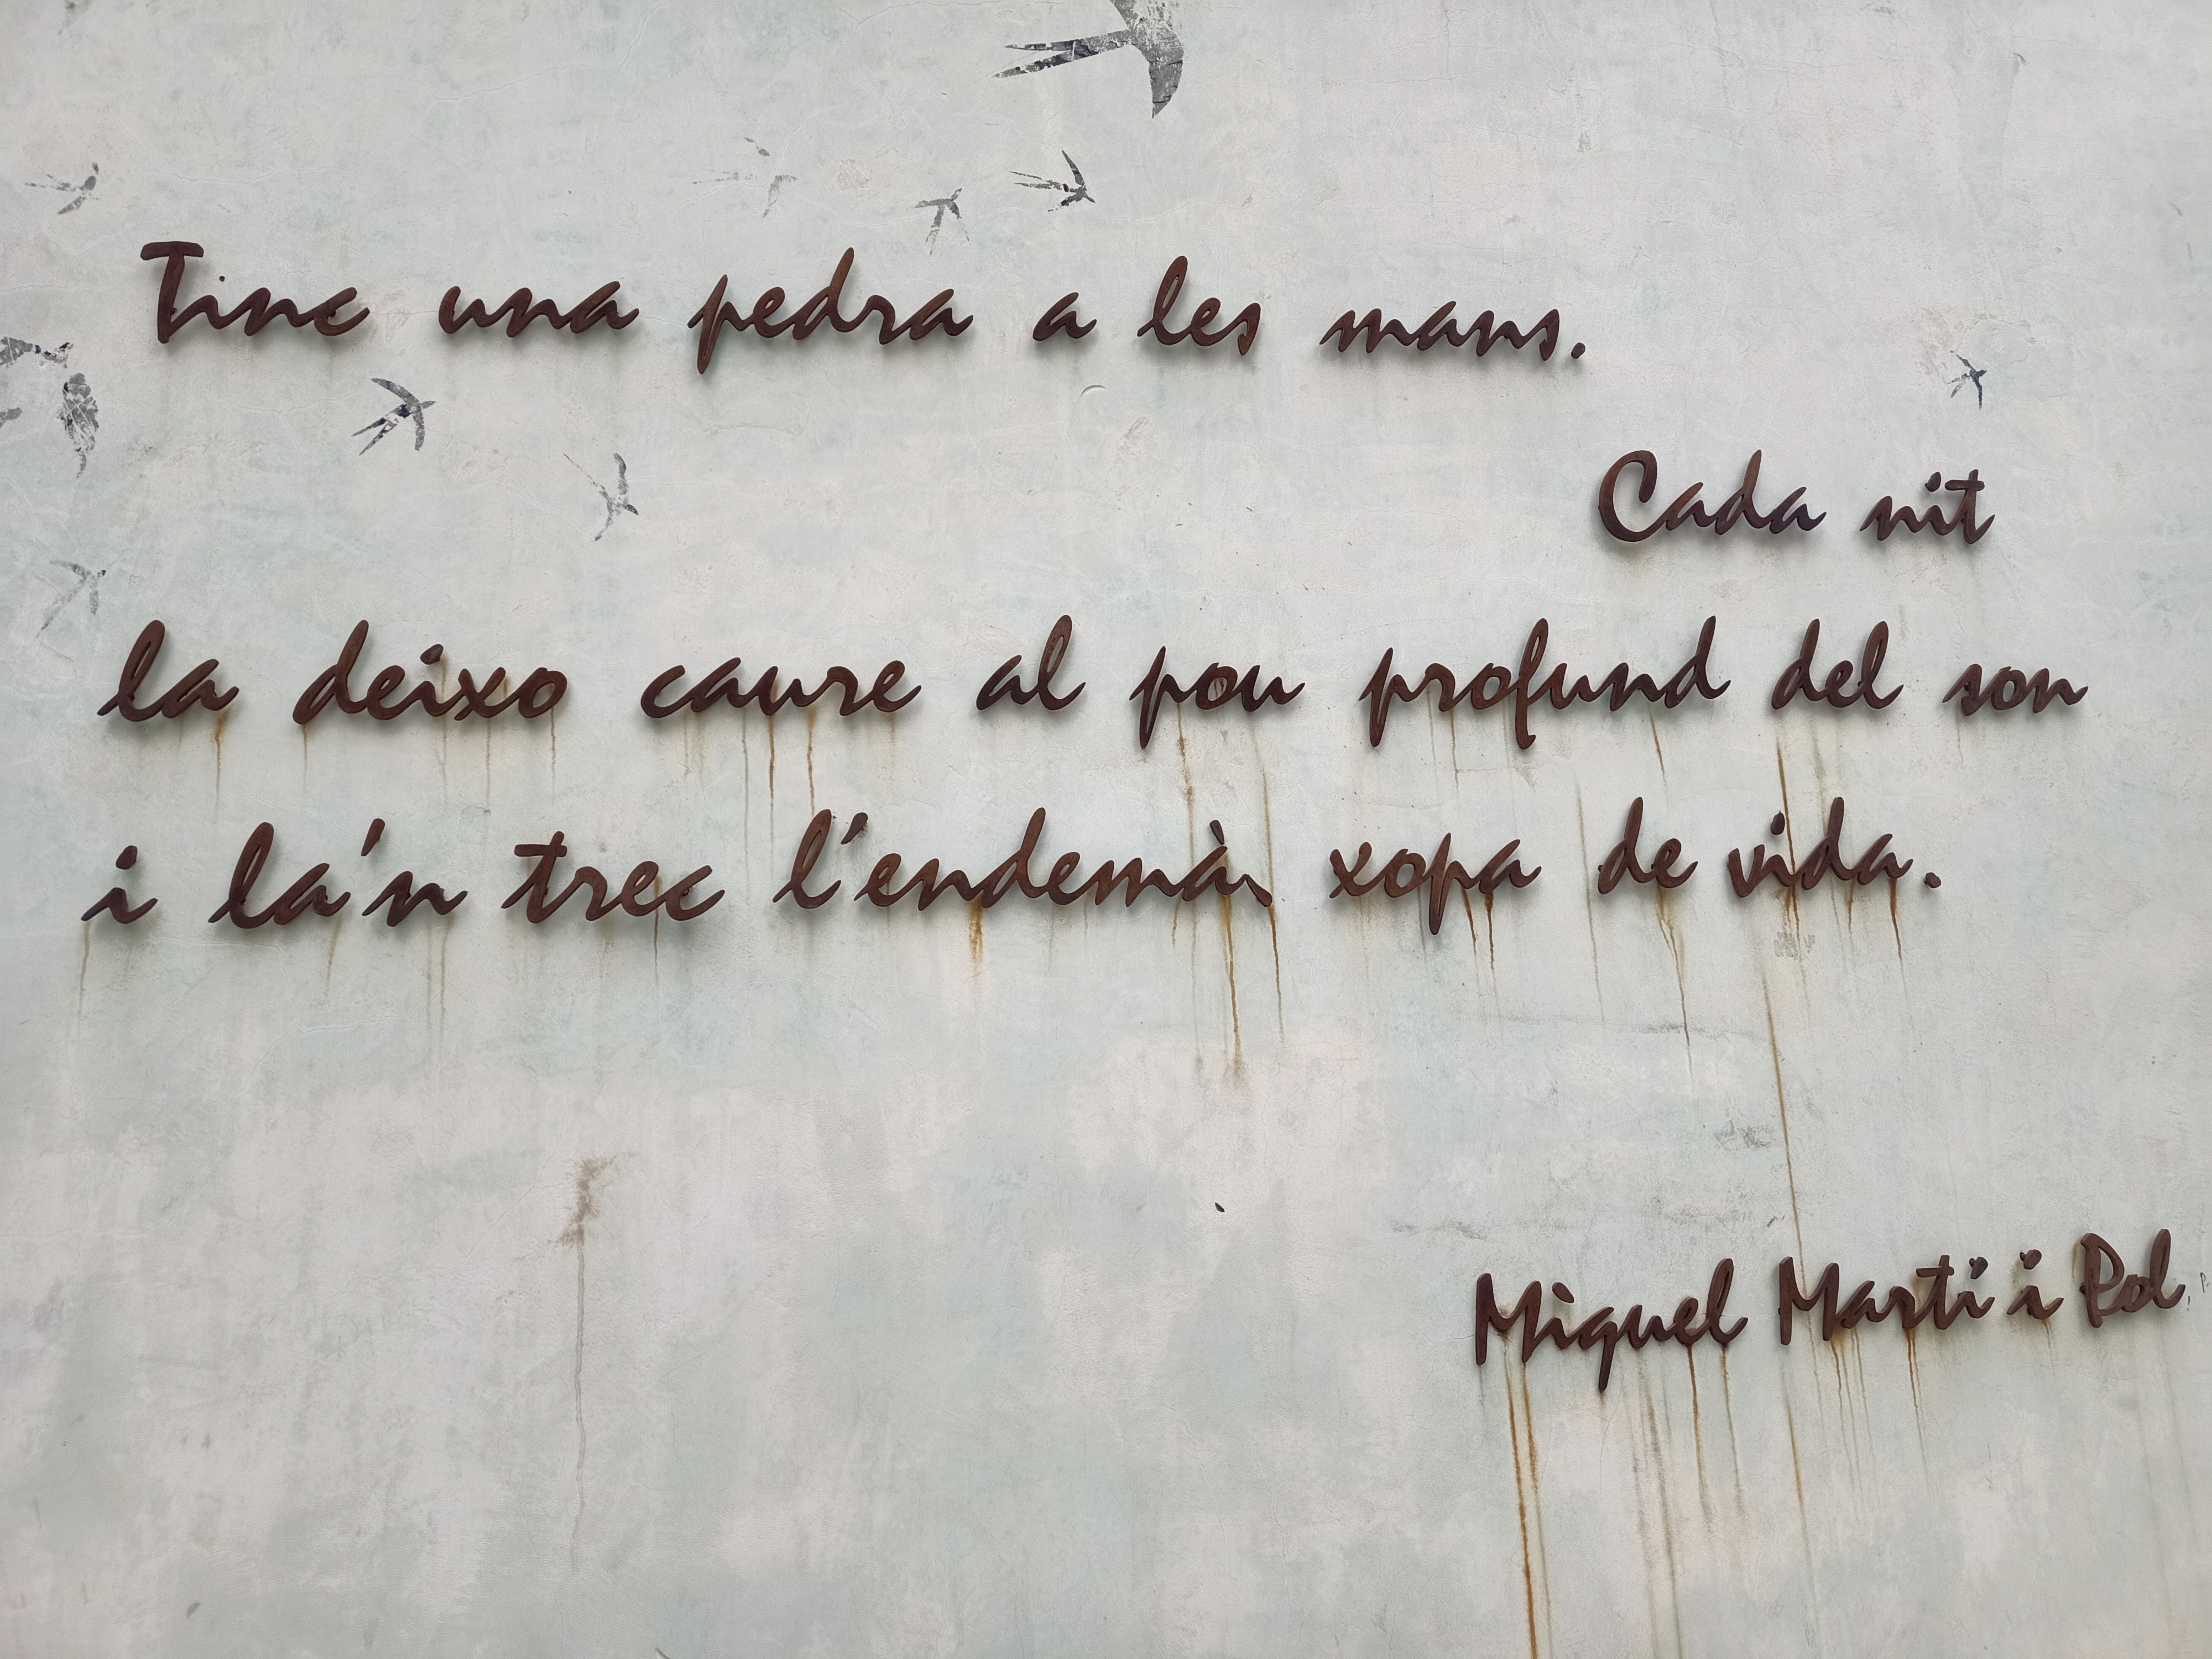
Signature of: miquel martí i pol